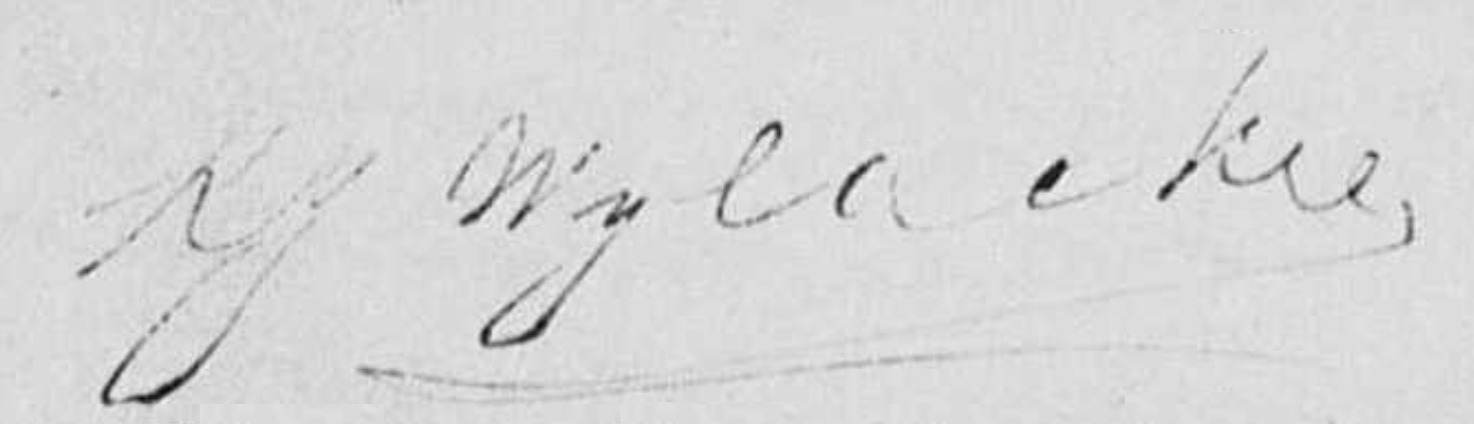
Signature of: karel johannes wijlacker